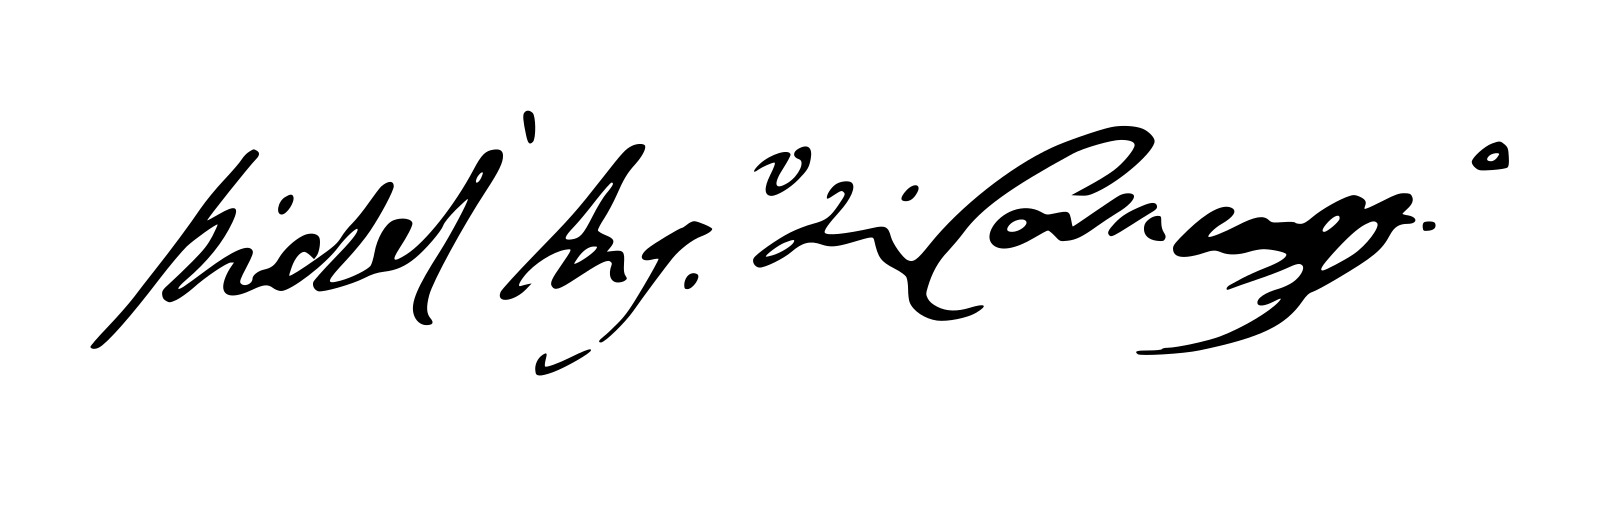
Signature of: caravaggio